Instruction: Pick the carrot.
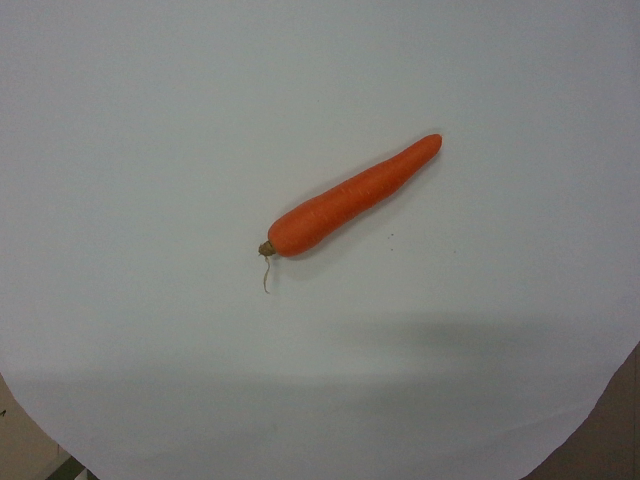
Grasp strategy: vertical